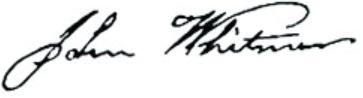
Signature of: john whitmer